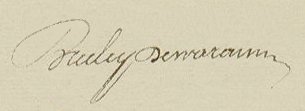
Signature of: prudent bruley